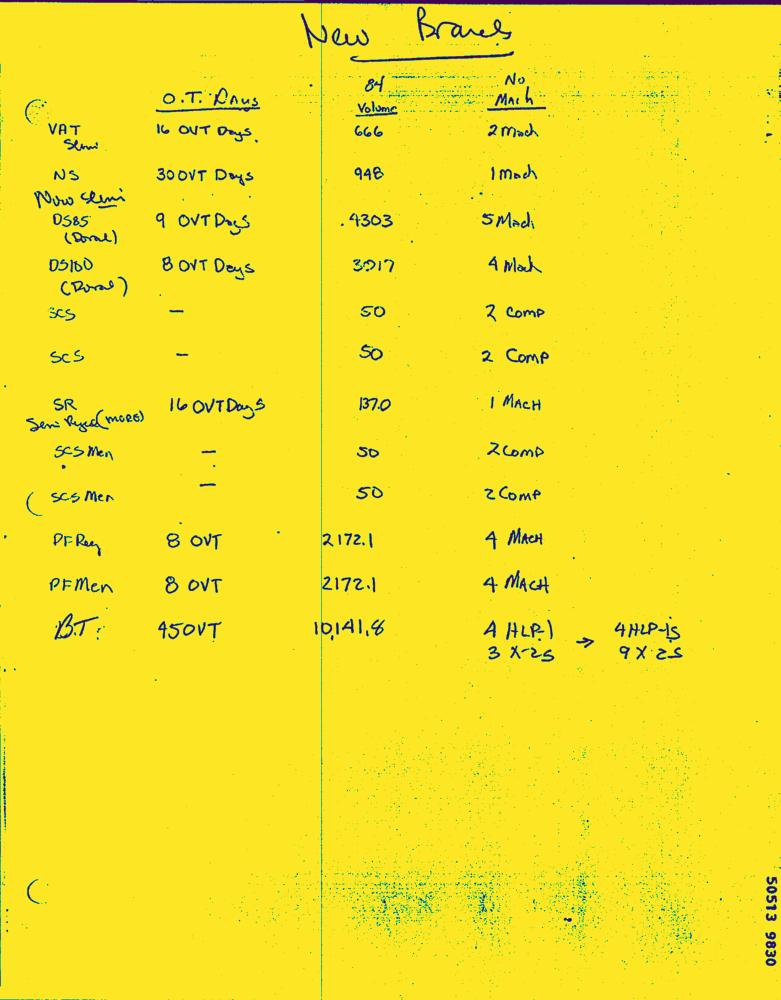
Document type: Hand-Written